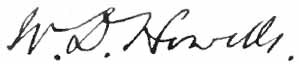
Signature of: william dean howells